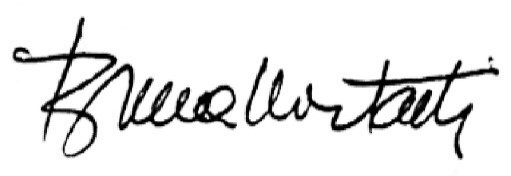
Signature of: konstantin sándor buna